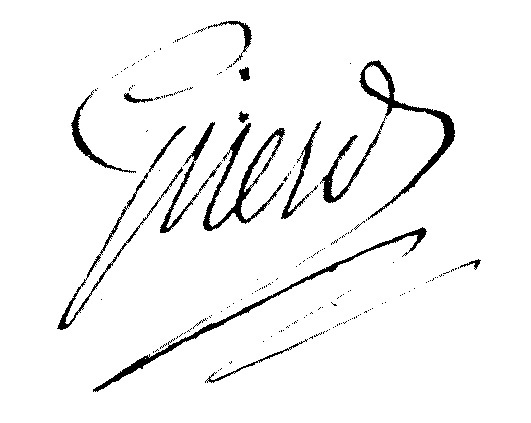
Signature of: barthélémy girerd